Question: What is the filing due date as per the document?
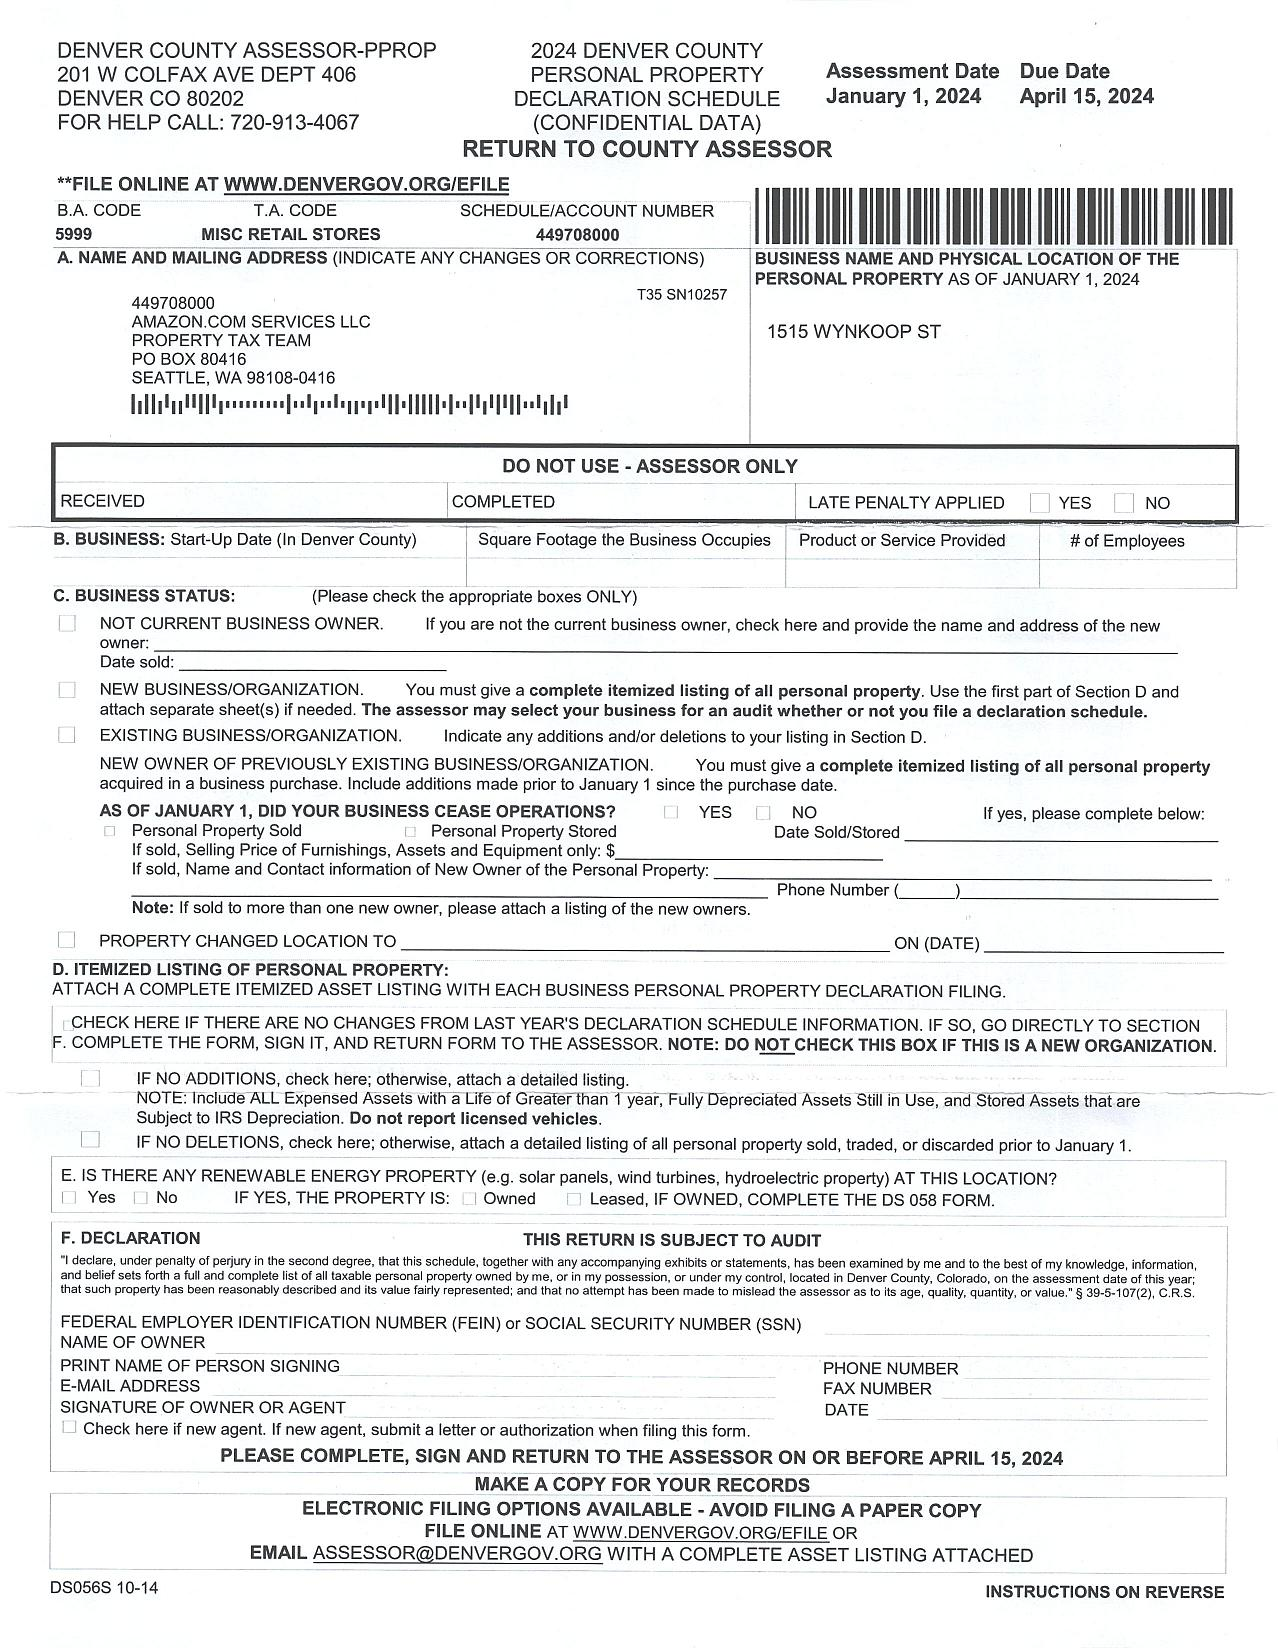
Answer: "15-Apr-24"